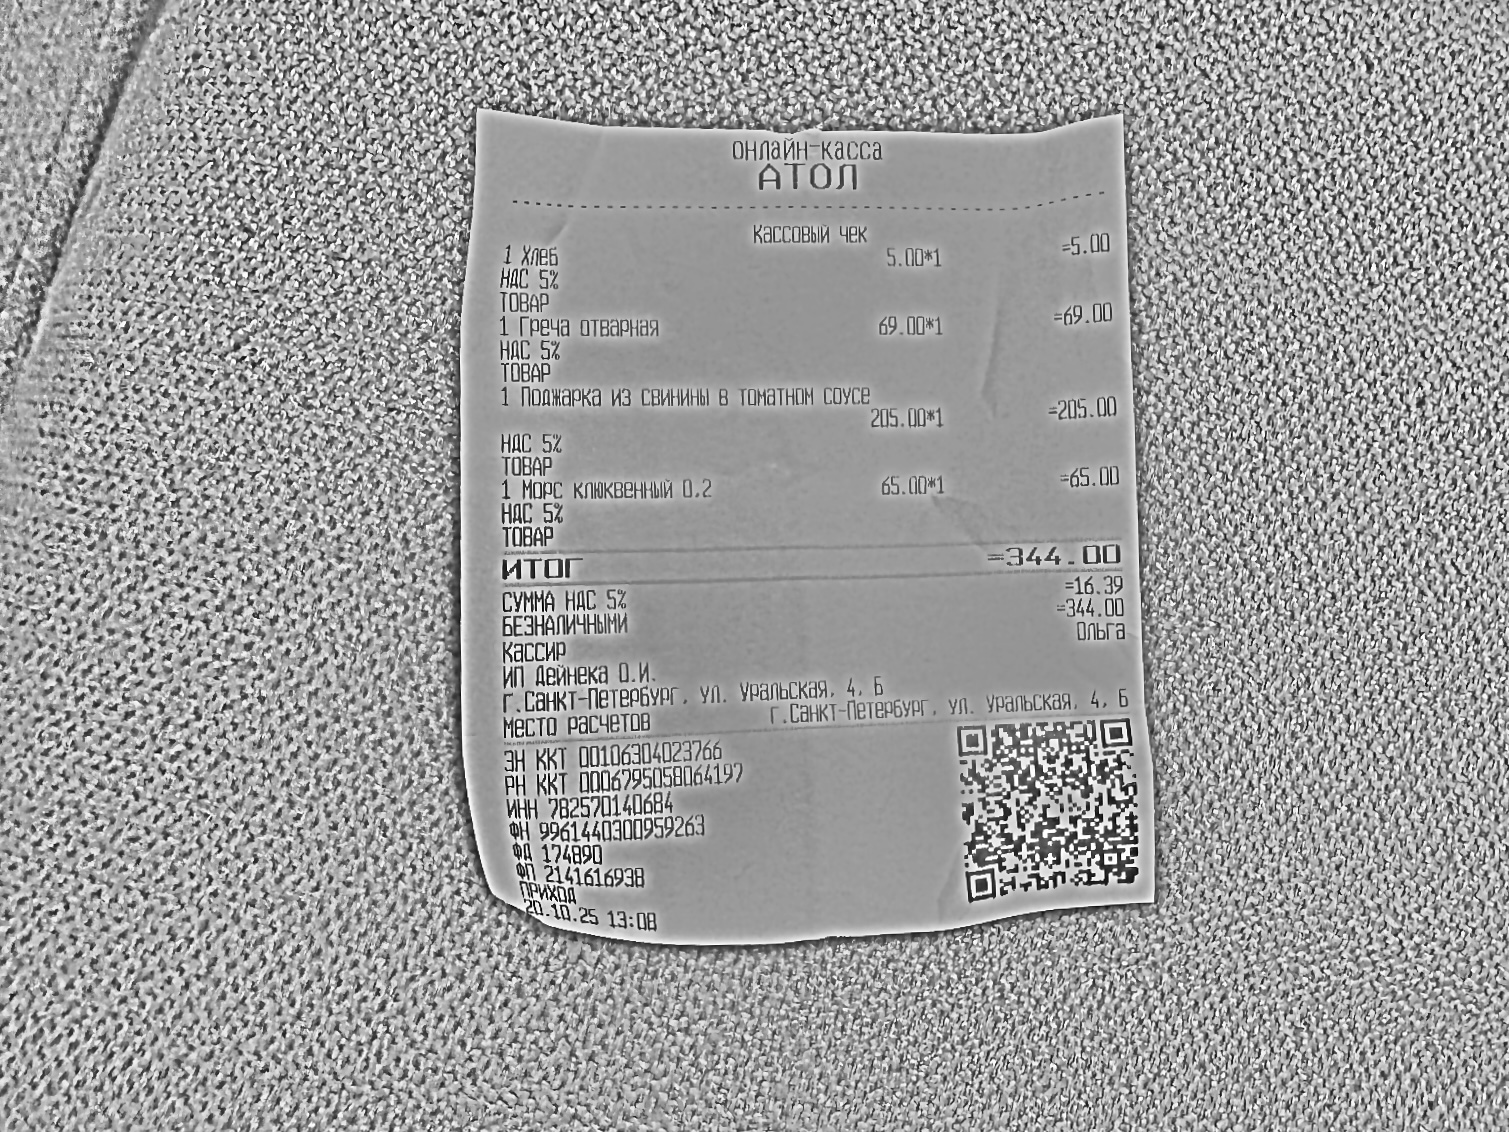
Продавец: ИП Дейнека О.И.
ИНН: 782570140684
Дата: 20.10.25
Товары: 1 Хлеб; 1 Греча отварная; 1 Поджарка из свинины в томатном соусе; 1 Морс клюквенный 0,2
Количество: 1; 1; 1; 1
Цена: 5.00; 69.00; 205.00; 65.00
Сумма: 5.00; 69.00; 205.00; 65.00
Итого: 344.00